Question: Which state is mentioned in the document?
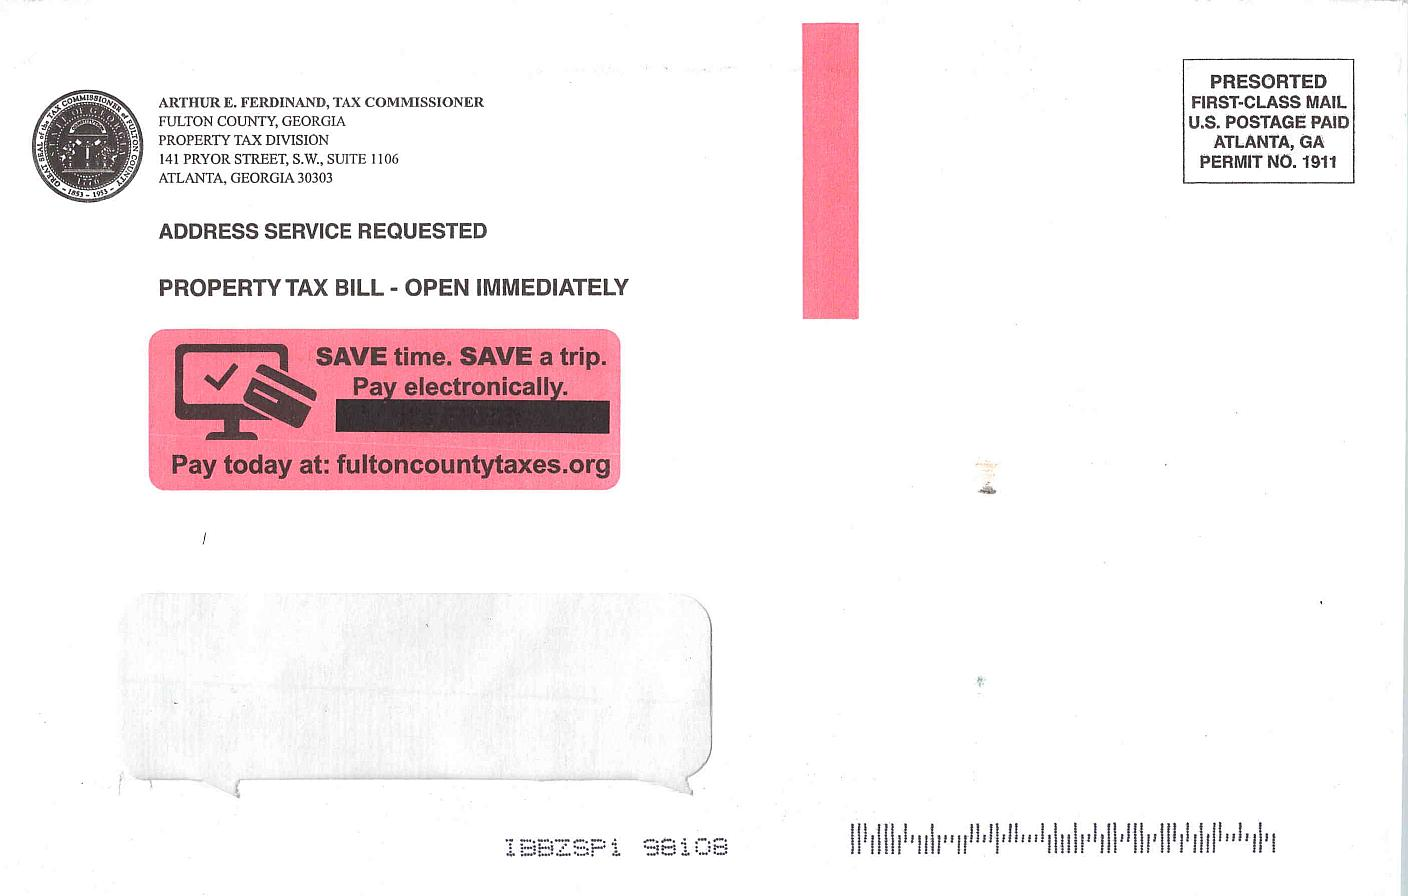
Answer: "Georgia"